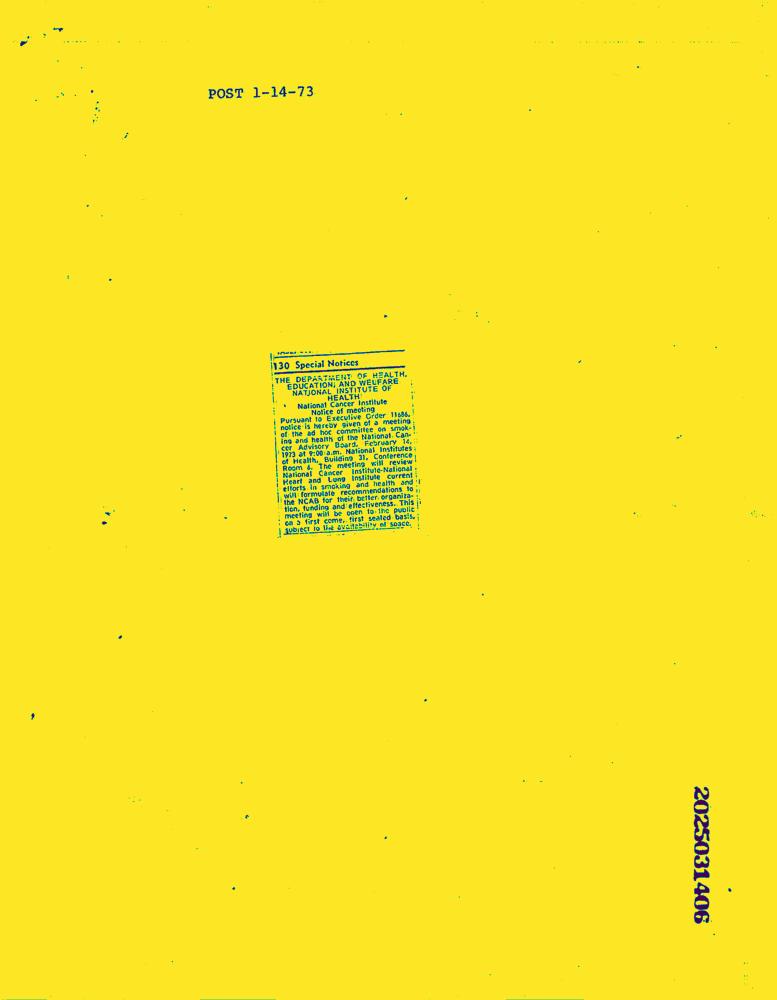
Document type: News-Article